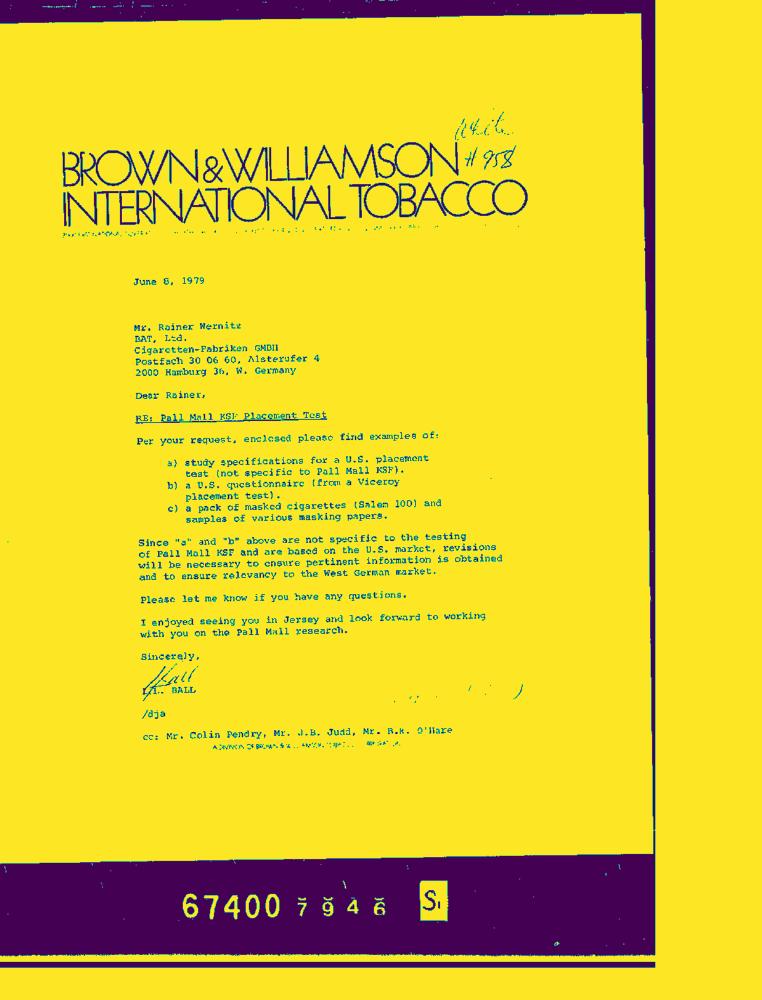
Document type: Letter-Doc